Question: What is the total amount of taxes owed as per the document?
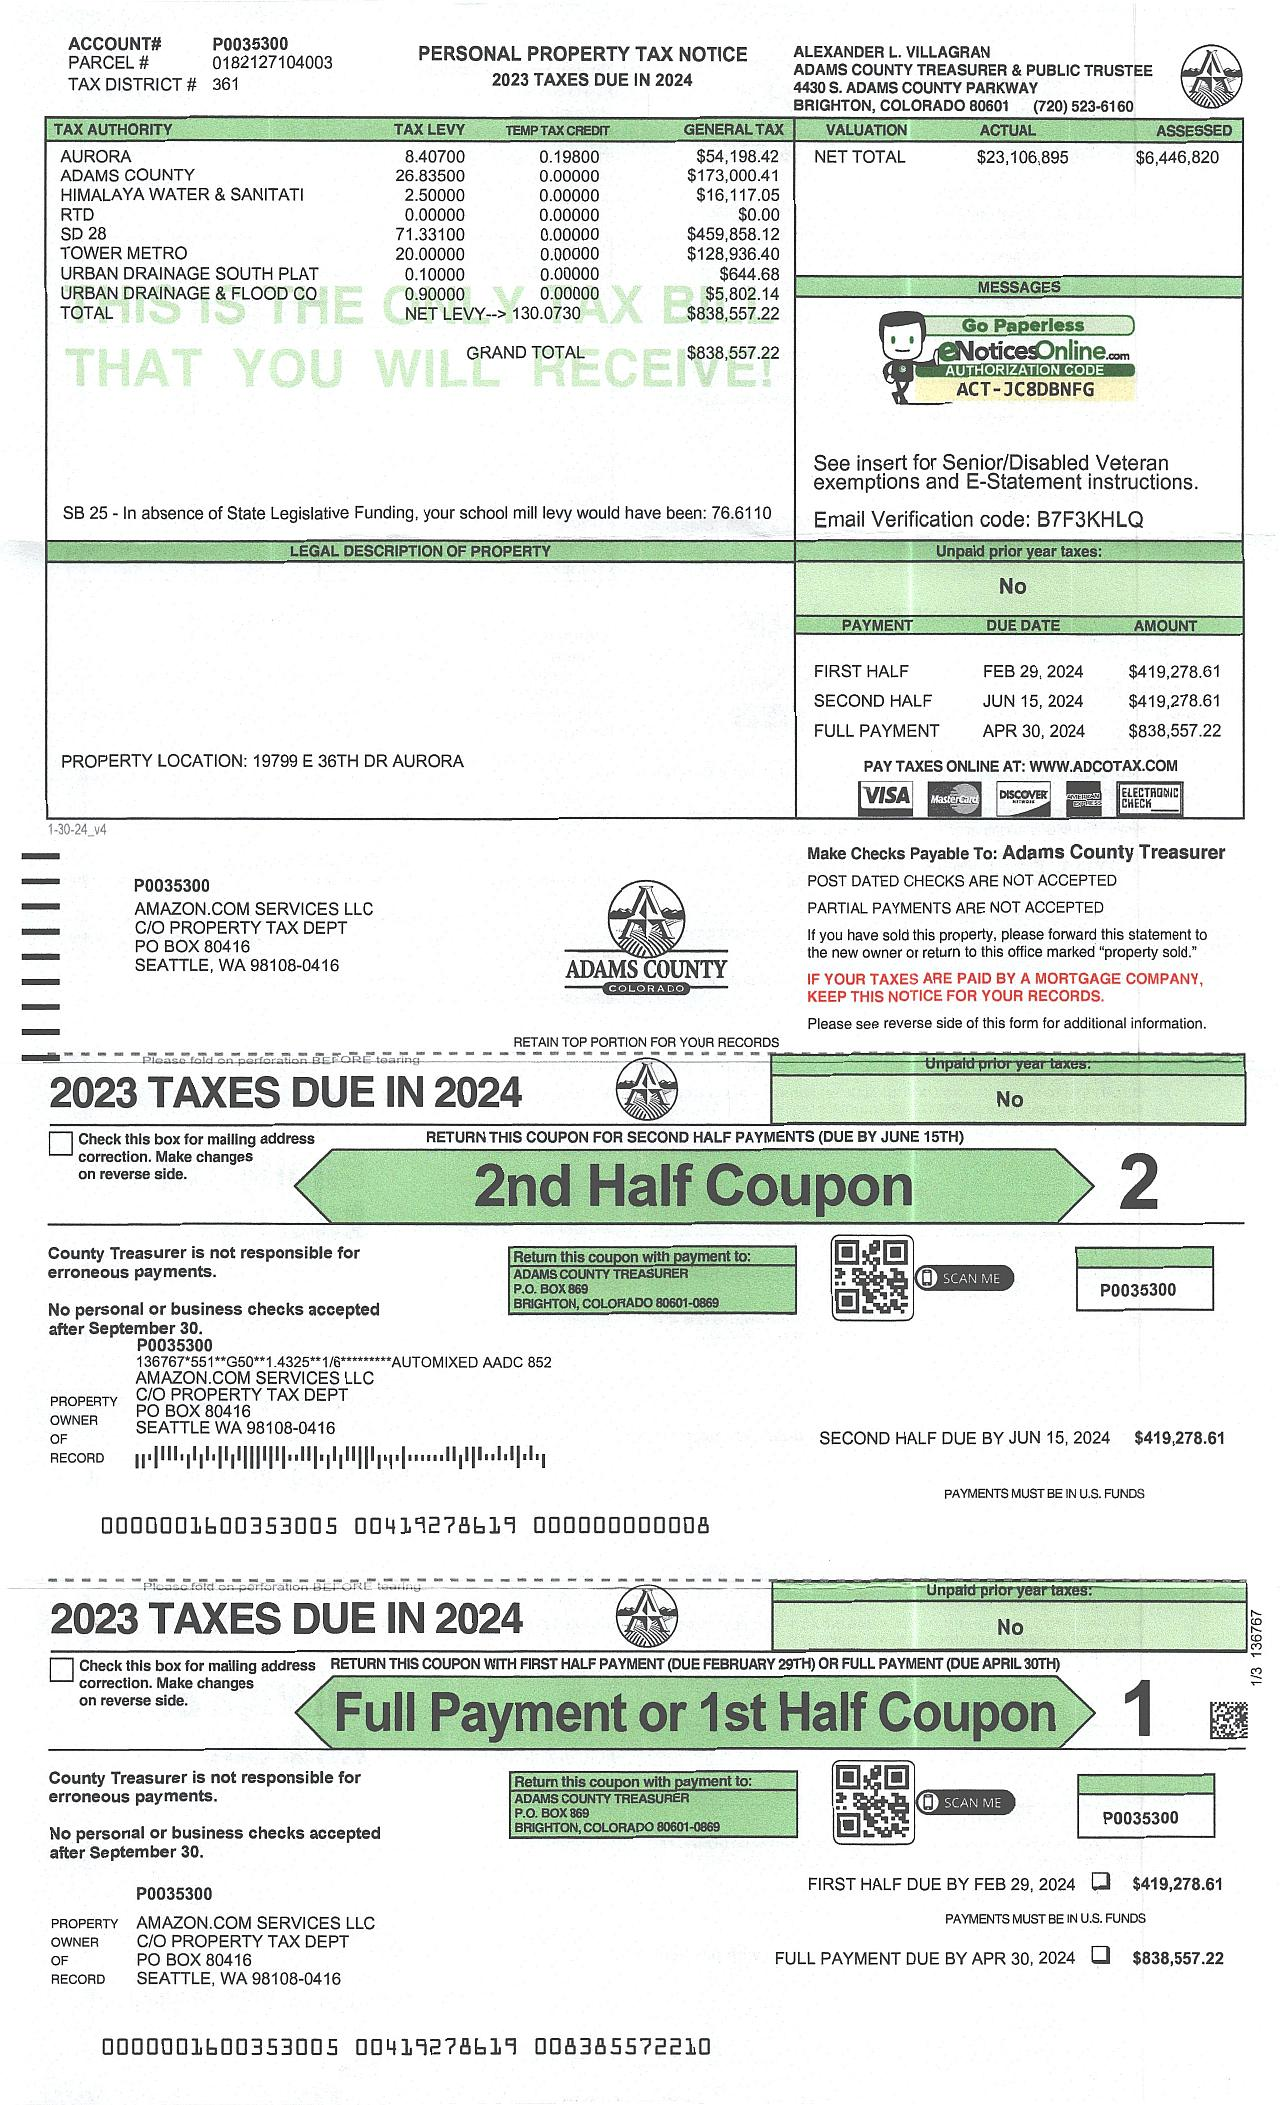
Answer: "$838,557.22 "